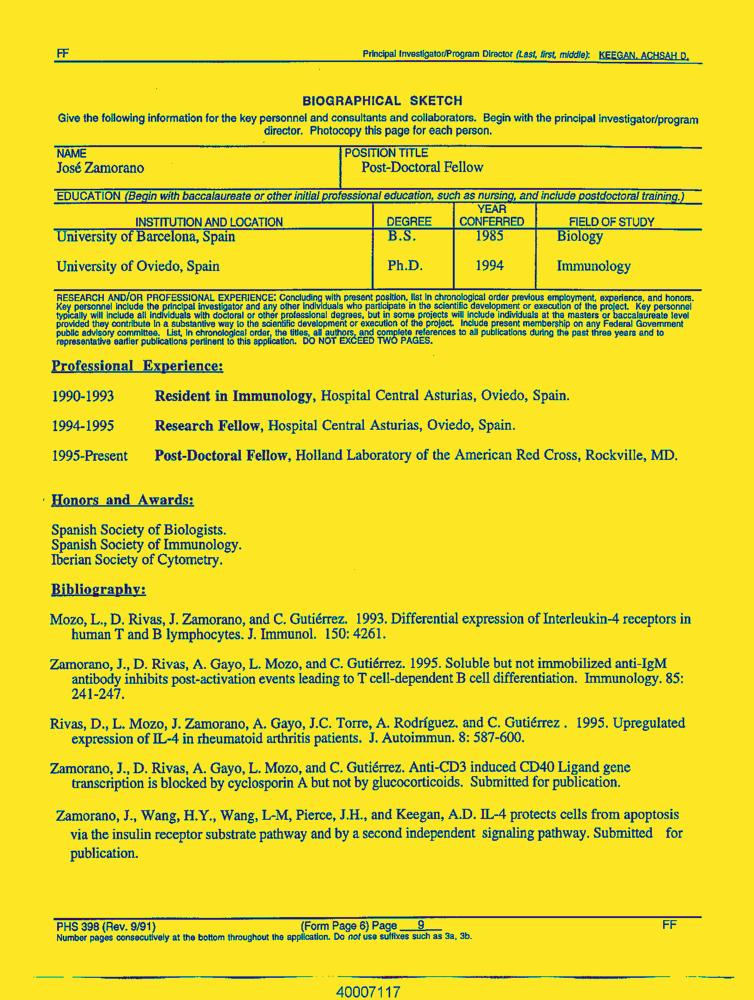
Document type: Resume-Doc